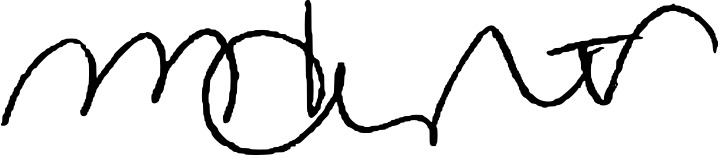
Signature of: meredith hunter